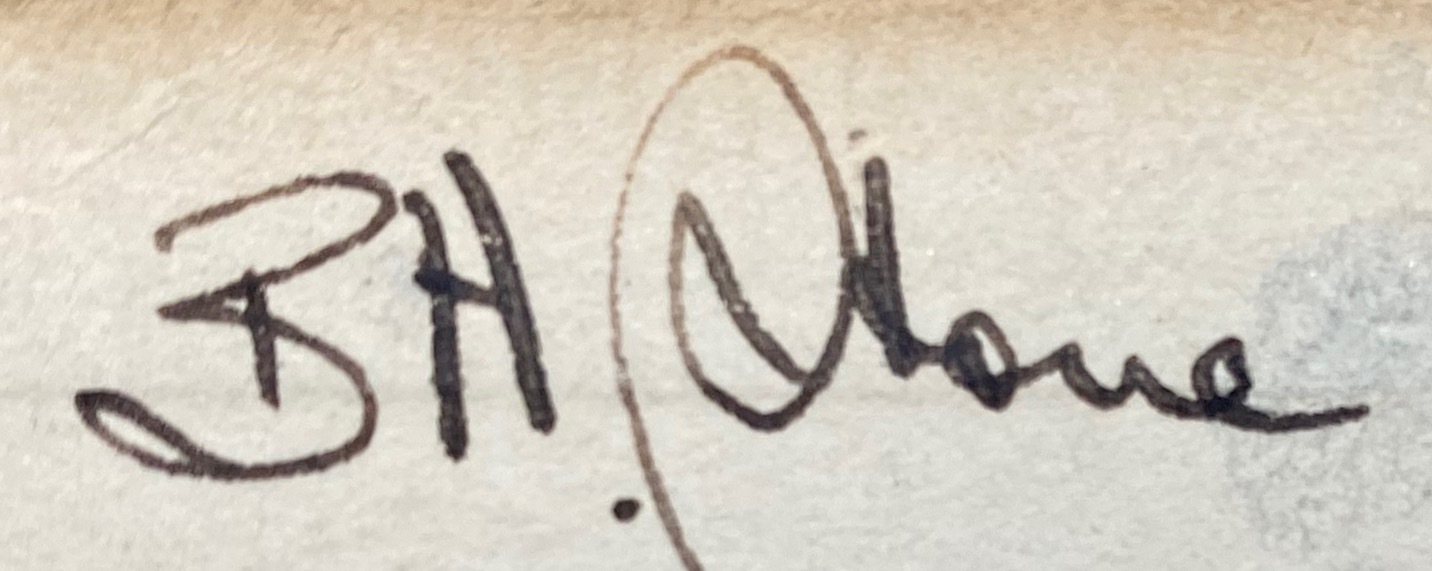
Signature of: bruce stone